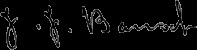
Signature of: john jacob bausch